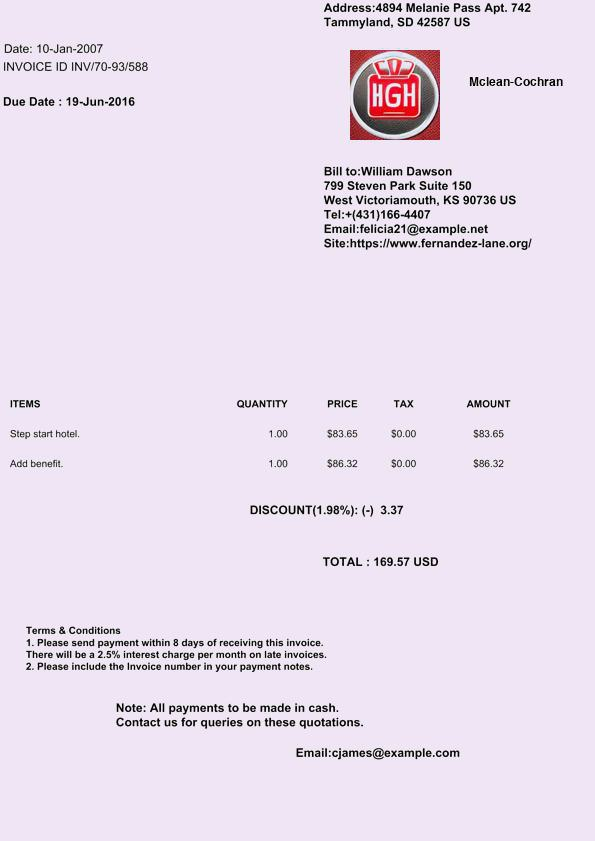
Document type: Invoice